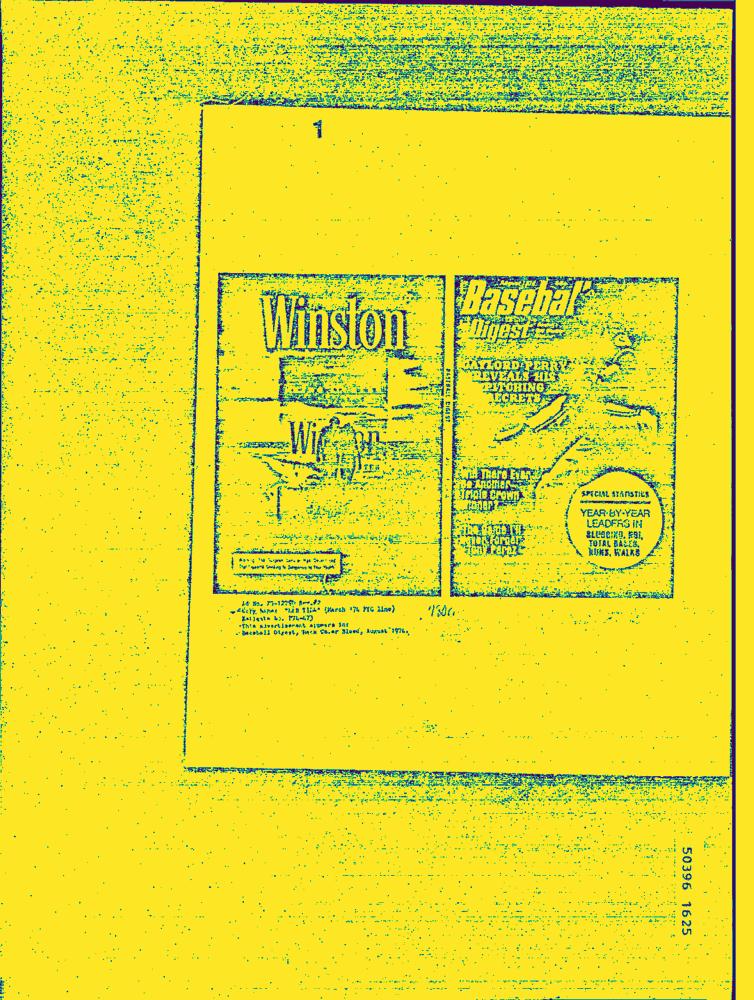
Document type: AD